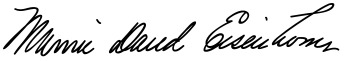
Signature of: mamie eisenhower